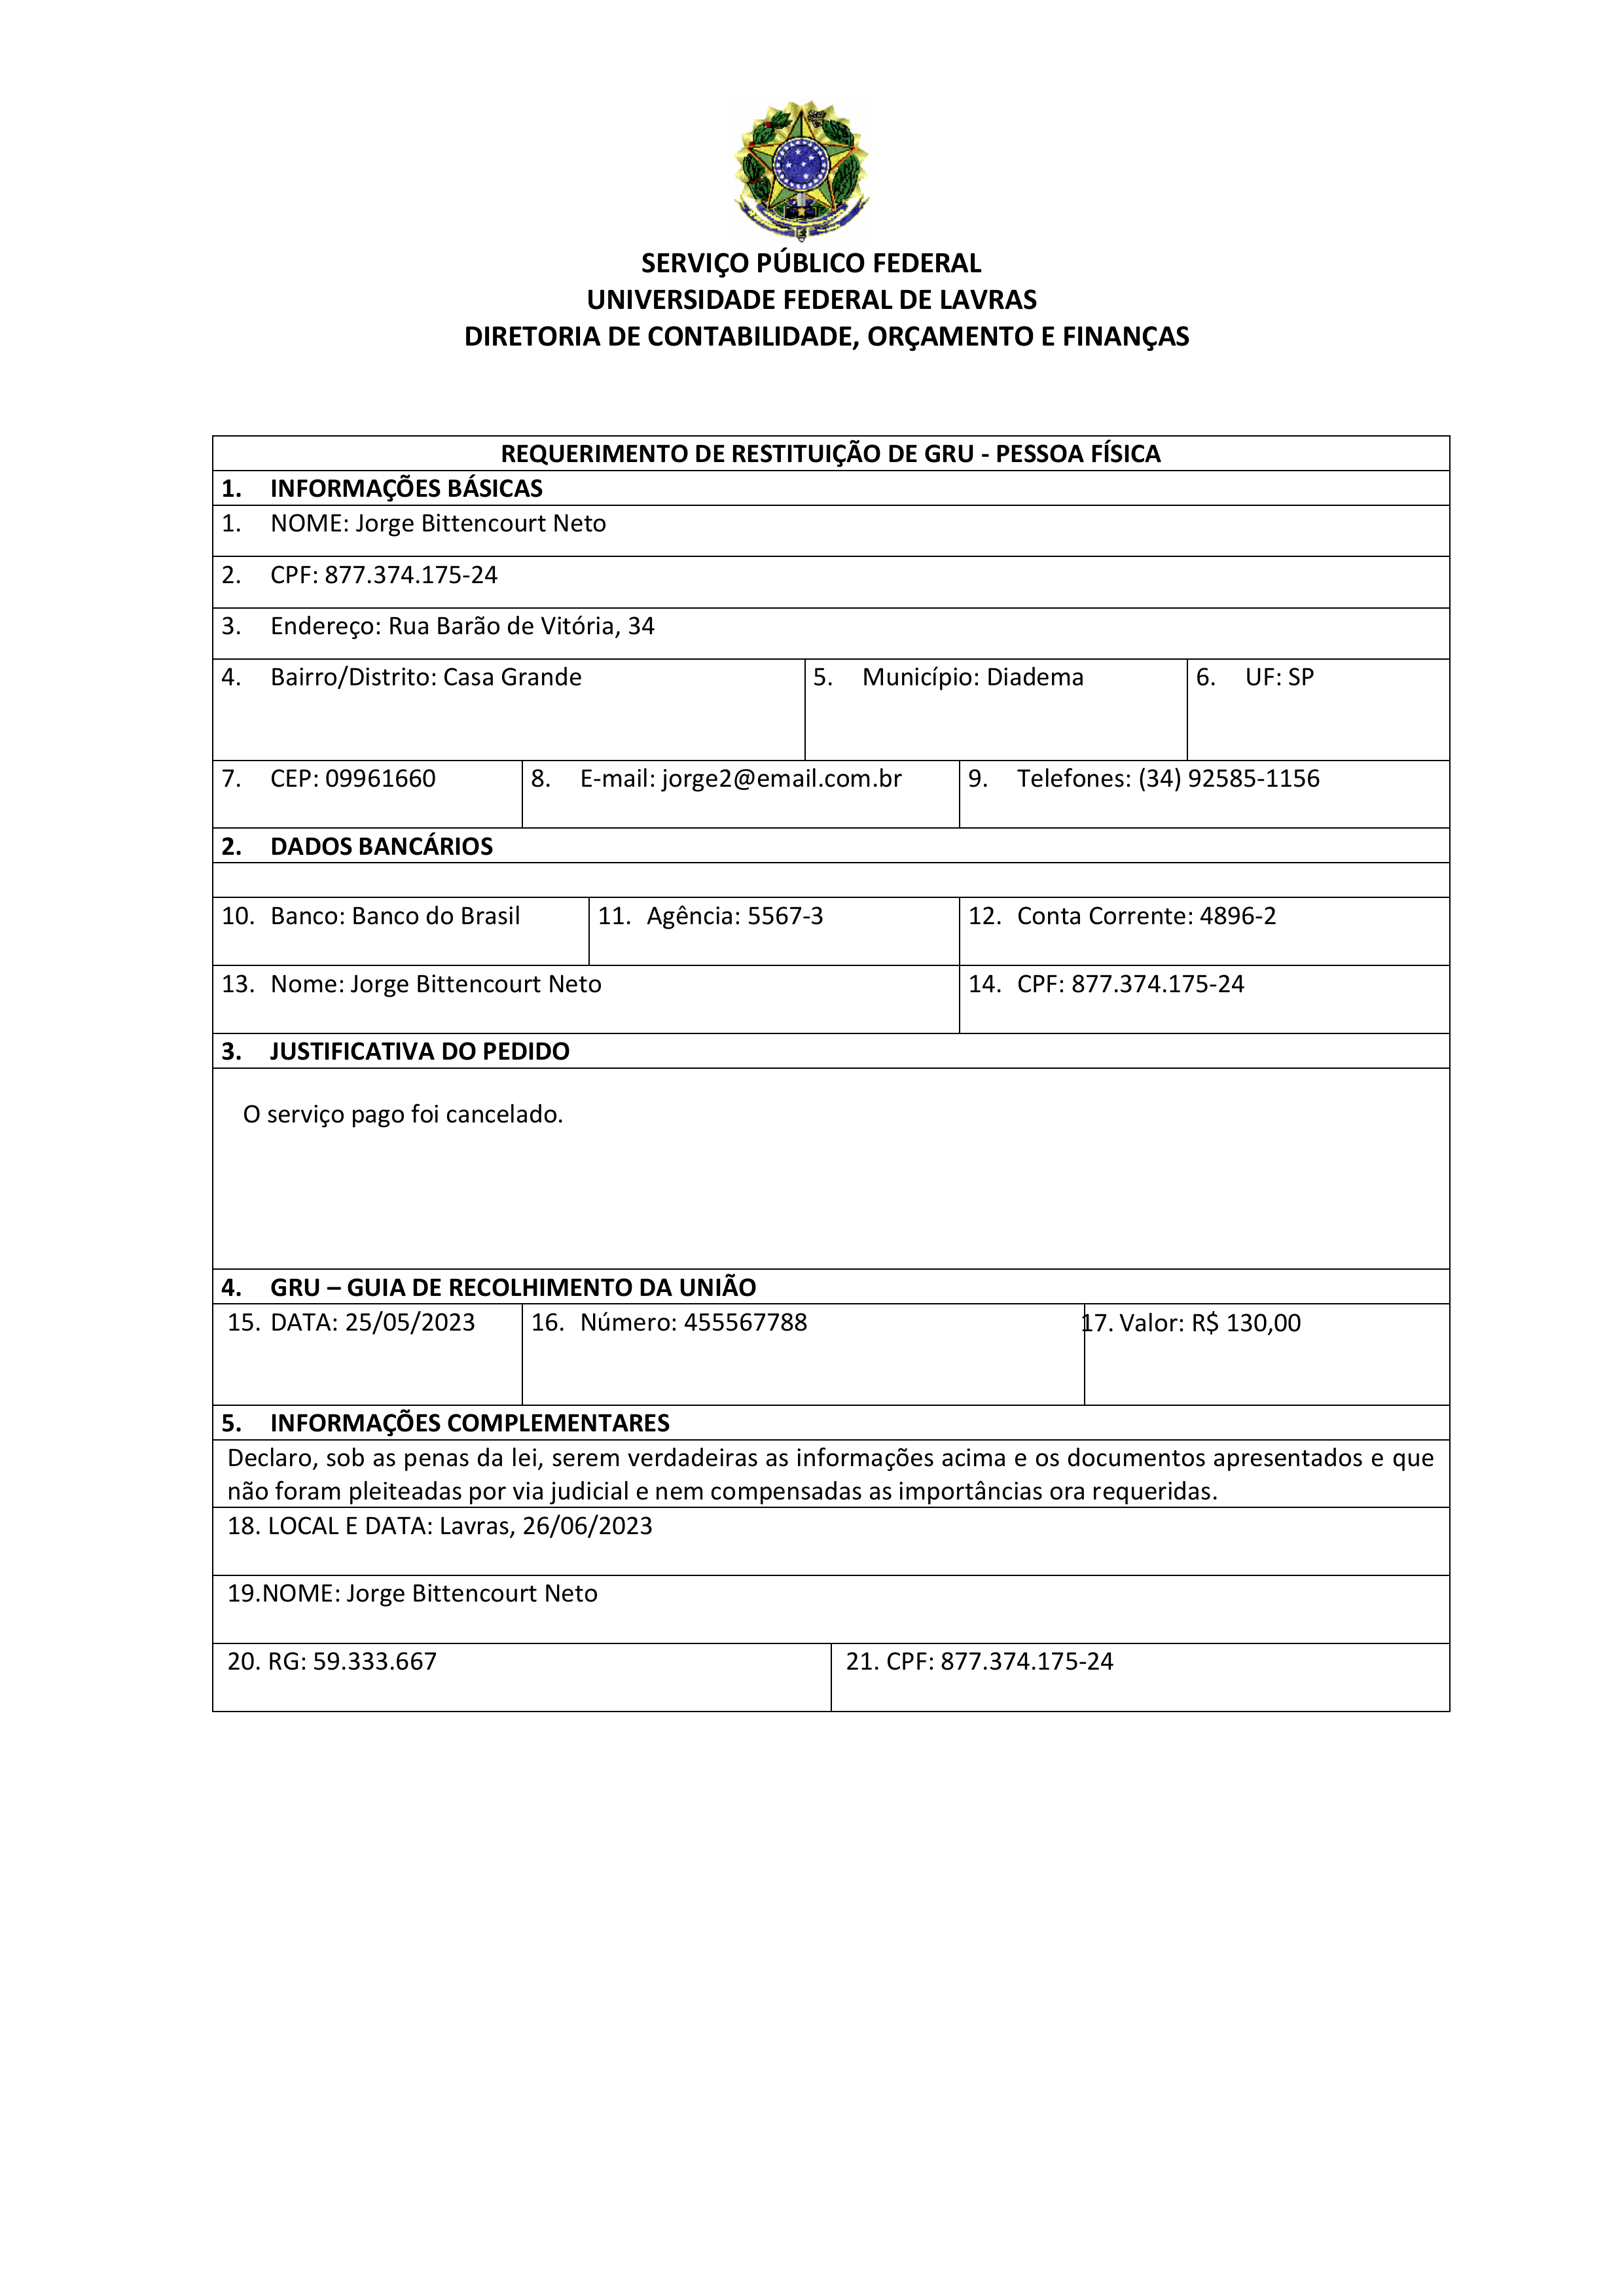
SERVICO PUBLICO FEDERAL
UNIVERSIDADE FEDERAL DE LAVRAS
DIRETORIA DE CONTABILIDADE, ORÇAMENTO E FINANÇAS
REQUERIMENTO DE RESTITUIÇÃO DE GRU - PESSOA FÍSICA
1. INFORMAÇÕES BÁSICAS
1. NOME:
Jorge Bittencourt Neto
2. CPF:
877.3/4.175-24
3. Endereço:
Rua Barão de Vitória, 34
4. Bairro/Distrito:
Casa Grande
5. Município:
Diadema
6. UF:
SP
8. E-mail:
jorge2@email.com.br
9. Telefones:
(34) 92585-1156
7. CEP:
09961660
2. DADOS BANCÁRIOS
11. Agência:
5567-3
10. Banco:
Banco do Brasil
12. Conta Corrente:
4896-2
13. Nome:
Jorge Bittencourt Neto
14. CPF:
877.374.175-24
3. JUSTIFICATIVA DO PEDIDO
O serviço pago foi cancelado.
4. GRU - GUIA DE RECOLHIMENTO DA UNIÃO
17. Valor:
R$ 130,00
16. Número:.
455567788
15. DATA:
25/05/2023
5. INFORMAÇÕES COMPLEMENTARES
18. LOCAL E DATA:
Lavras, 26/06/2023
19. NOME:
Jorge Bittencourt Neto
20. RG:
59.333.667
21. CPF:
877.374.175-24
Declaro, sob as penas da lei, serem verdadeiras as informações acima e os documentos apresentados e que não foram pleiteadas por via judicial e nem compensadas as importâncias ora requeridas.